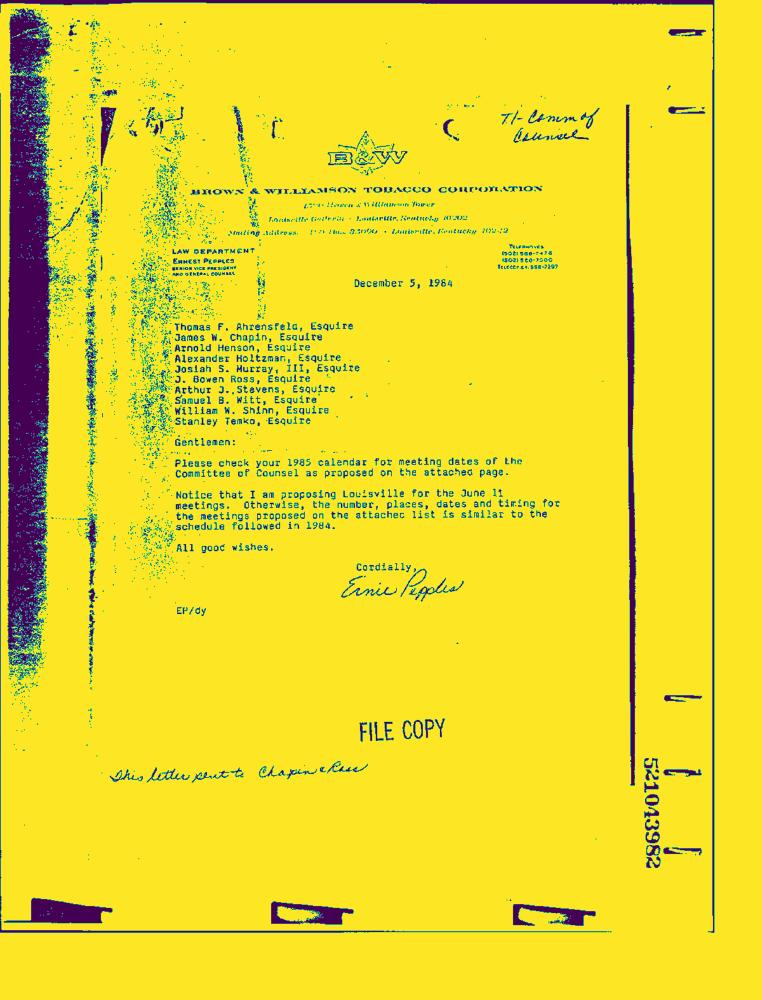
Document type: Letter-Doc